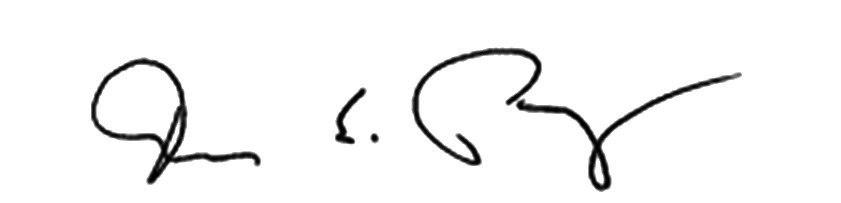
Signature of: thomas perez